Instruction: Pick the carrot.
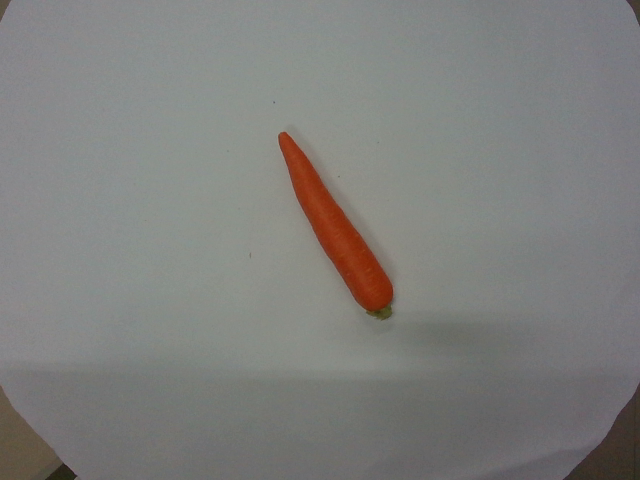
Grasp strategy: vertical